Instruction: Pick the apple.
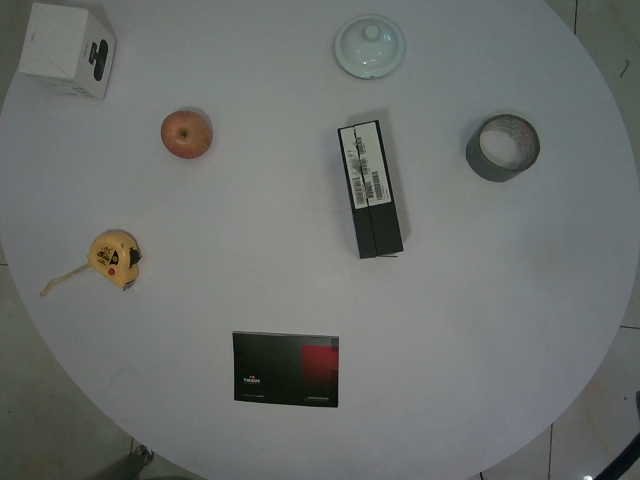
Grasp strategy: vertical